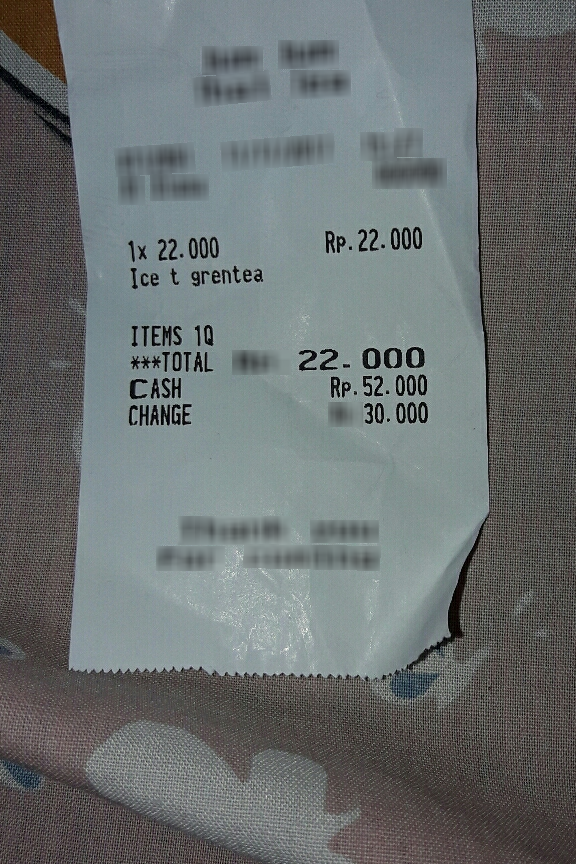
Number of items: 4
Total: 22.000
OCR text regions:
text: 1x
text: 22.000
text: Rp. 22.000
text: Ice
text: t
text: grentea
text: ***TOTAL
text: 22.000
text: CASH
text: Rp. 52.000
text: CHANGE
text: 30.000
text: ITEMS
text: 1Q